Question: Talk about the condition:
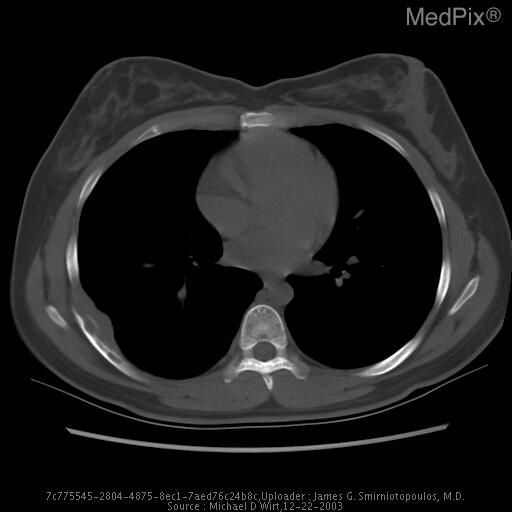
Answer: The disease is discussed as: -Factoid Discussion:

  The hallmark of Langerhans cell histiocytosis (LCH) in most patients is an osseous lesion.  When the bone is the only organ involved, the disease is referred to as eosinophilic granuloma.  EG is the benign form of the 3 clinical variants of Langerhans cell histiocytosis, which include Litterer-Siwe disease, Hand Schuller-Christian disease, and EG (formerly termed histiocytosis X).  When more organs are affected, causing cranial lesions, diabetes insipidus, and exophthalmos, it is refered to a Hand-Schuller-Christian disease.  The disseminated form of LCH, called Litterer-Siwe disease, is more often seen in infants and children who are less than 3 years old and is characterized by wasting, hepatosplenomegally, generalized lymphadenopathy, skin rash, generalized multiple lesions, and sometimes pancytopenia.
EG is characterized by a single or multiple skeletal lesions, and it predominantly affects children, adolescents, or young adults.  Solitary lesions are more common that multiple lesions.  When multiple lesions occur, the new osseous lesions appear within 1-2 years.  Any bone and be involved, but the most common sites include the skull, mandible, spine, ribs, and long bones.

-Etiology and Pathogenesis:

  EG is a benign disorder that affects children and young adults, particularly males.  The solitary bone lesion may be asymptomatic, or it may cause bone pain because of expansion of the medullary bone.  Pathologic fractures may ensue. The pathogenesis of LCH is unknown.  An ongoing debate exists over whether this is a reactive or neoplastic process.  Arguments supporting the reactive nature of this disorder include the occurrence of spontaneous remissions, the failure to detect aneuploidy, metaphase or karyotypic abnormalities, and the good survival rate in patients without organ dysfunction. On the other hand, the infiltration of organs by aberrant cells, a possible lethal evolution, and the cancer-based modalities of successful treatment are all consistent with a neoplastic process. In addition, the demonstration of LCH as a monoclonal proliferation by X chromosome-linked DNA probes supports a neoplastic origin for this proliferation; however, the presence of this finding in distinct subtypes with different evolutions demands further investigations to evaluate its significance.
There is evidence for a role of immune dysfunction in the pathogenesis of LCH by the creation of a permissive immunosurveillance system. Abnormalities of suppressor cell number and function have been documented in several reports. Increased levels of messenger RNA for macrophage colony stimulating factor and platelet derived growth factor have been detected in cells from a pulmonary LCH lesion.

-Epidemiology:
  LCH is a rare disease. Estimated annual incidence ranges from 0.5-5.4 per million persons per year. Approximately 1200 new cases per year are reported in the United States.   More than half of the patients younger than 2 years, with disseminated LCH and organ dysfunction die of the disease; whereas, unifocal LCH and the majority of cases of congenital self-healing histiocytosis, are self-limited. Multifocal chronic LCH is self-limited in most cases, though increased mortality has been observed among infants with pulmonary involvement.  Prevalence of LCH seems to be higher among whites.  Incidence of LCH is greater in males than in females (male-to-female ratio 2:1).   LCH affects patients from neonates to adults. Age of onset varies according to the variety of LCH. Letterer-Siwe disease occurs predominantly in children younger than 2 years. The chronic multifocal form, including the Hand-Schuller-Christian syndrome, has a peak of onset between 2-10 years of age. Localized eosinophilic granuloma occurs mostly frequently in those aged 5-15 years.

-Clinical Manifestations:
  Most patients have no symptoms, and the diagnosis is usually based on radiographic demonstration of a destructive bone lesion arising from the marrow cavity and on characteristic morphologic findings. Localized bone pain and focal tenderness may occur as a result of bone erosion and, rarely, a pathologic fracture. A swelling or mass may be palpable at the site of osseous involvement. Rarely, children may present with fever and leukocytosis. Involvement of the mastoid process involvement may appear with intractable otitis media with a chronic discharge. Mandibular involvement may present with gingival and continuous soft-tissue swelling.

- Diagnosis:
  Definite diagnosis is based on biopsy.  Because of the absence of distinctive morphologic characteristics of the LCH cell, special studies are used to identify the cell. The Birbeck granule is the distinctive ultrastructural hallmark of the LC. It consists of an intracytoplasmic membranous body, 33 nm wide and 190-360 nm long, possessing a short, rodlike shape with a dotted line down the midline of the space between the membranes (resembling a zipper) and a terminal expansion in the form of a vesicle giving a "racquet" appearance. Although these granules are resistant to destruction by formalin fixation and paraffin embedding, the sensitivity of detection in such specimens is slightly decreased. Birbeck granules are rarely detected in lesions of the liver, gastrointestinal tract, and spleen. Langerhans cells also contain laminated substructures of lysosomes, tuboreticular structures, and trilaminar membranous loops.
The Writing Group of the Histiocyte Society (1987) has proposed 3 levels of certainty in the diagnosis of LCH based on the clinical features, histopathology, and special immunohistochemical techniques. A presumptive diagnosis is based on a typical clinical presentation and light microscopic findings. A designated diagnosis includes light microscopy in combination with positive S-100 and PNA staining studies. To make a definitive diagnosis, identification of Birbeck granules and CD1a antigens is required.

-Treatment:
  Solitary bone lesions are treated locally with curettage or excision.  Painful bone lesions may require intralesional steroid injection (triamcinolone acetonide).  Polyostotic bone lesions are best treated with indomethacin or a short course of systemic steroids.  Rarely, lesions that are unusually large and painful occur in inaccessible sites or involve vital structures. They require radiation (3-6 Gy [300-600 rads]).